Question: What are the imaging findings?
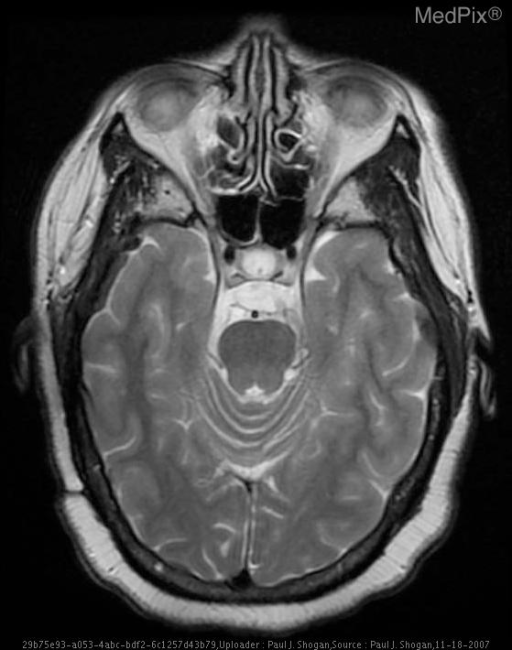
Answer: The imaging shows Noncontrast CT:  The patient is status post right suboccipital craniotomy.  There is a subtle area of hypoattenuation off-midline to the right, anterior and lateral to the pons.

Contrast enhanced CT demonstrates a subtle area of nonenhancing hypoattenuation off-midline to the right, anterior and lateral to the medulla.

MRI:

Sagittal T1-weighted FLAIR demonstrates expansion of the prepontine cistern, and enlargement of the CSF space anterior to the proximal cervical spinal cord and medulla, with displacement of the medulla posteriorly.  This space contains an extra-axial mass, demonstrating heterogeneous signal intensity.

Coronal T2-weighted FLAIR demonstrates heterogeneous signal intensity in the prepontine cistern.

Axial T1 weighted images demonstrates the prepontine cistern extra-axial mass that is near CSF signal intensity with enlargement of the pre-medullary cistern.

Axial T2 weighted images demonstrates the lamellated mass, which is heterogenous in signal intensity posterior to the hypophsial fossa and anterior to the basilar artery.

Axial T1-weighted image with gadolinium demonstrates no significant enhancement of the extra-axial mass.

Axial Diffusion Weighted image demonstrate restricted diffusion.

Sagittal 3D FIESTA demonstrates low signal in the prepontine cistern, and enlargement of the CSF space anterior to the proximal cervical spinal cord and medulla.

Axial 3D FIESTA image demonstrates low signal intensity in the prepontine cistern, medial to cranial nerve V, and adjacent to the right cranial nerve VII and VIII complex. Axial T2 weighted image demonstrates the lamellated mass, which is heterogenous in signal intensity posterior to the hypophsial fossa and anterior to the basilar artery..